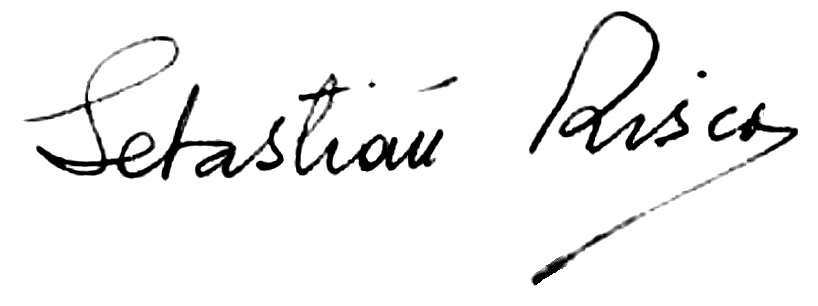
Signature of: sebastián martínez risco